Question: In what way does the history help explain the case?
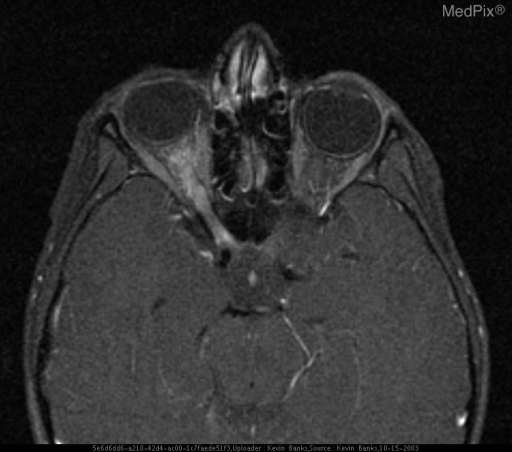
Answer: The patient's history of A 6 YO female presented to the emergency department with a 3 day history of right eye pain and severe decreasing visual acuity. is key in understanding the case.